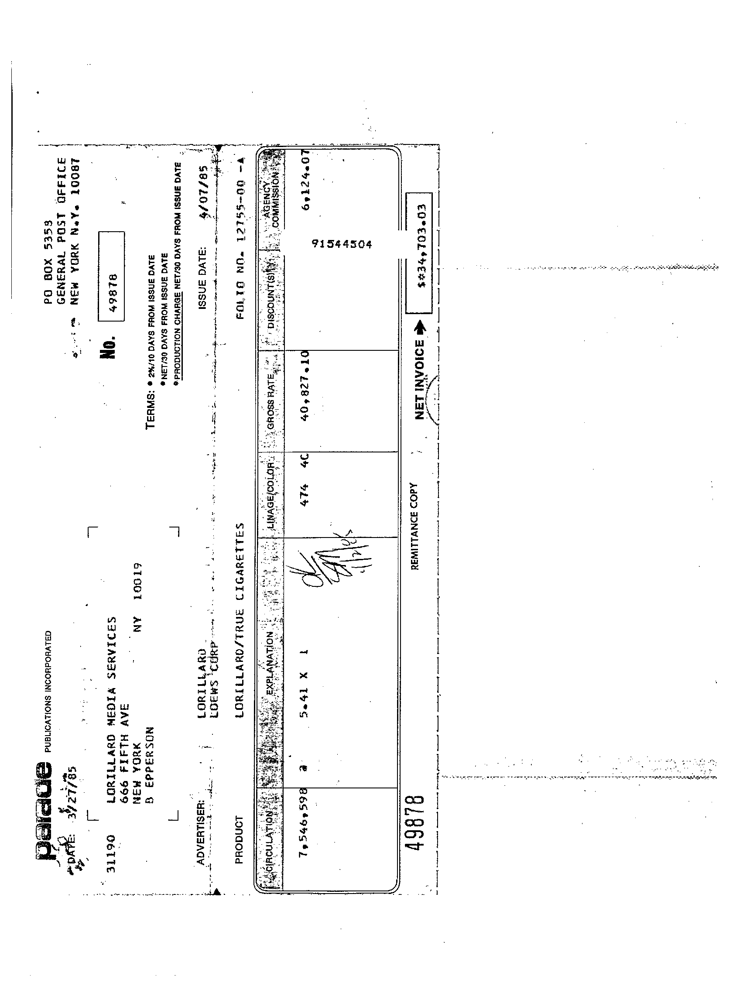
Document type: Invoice